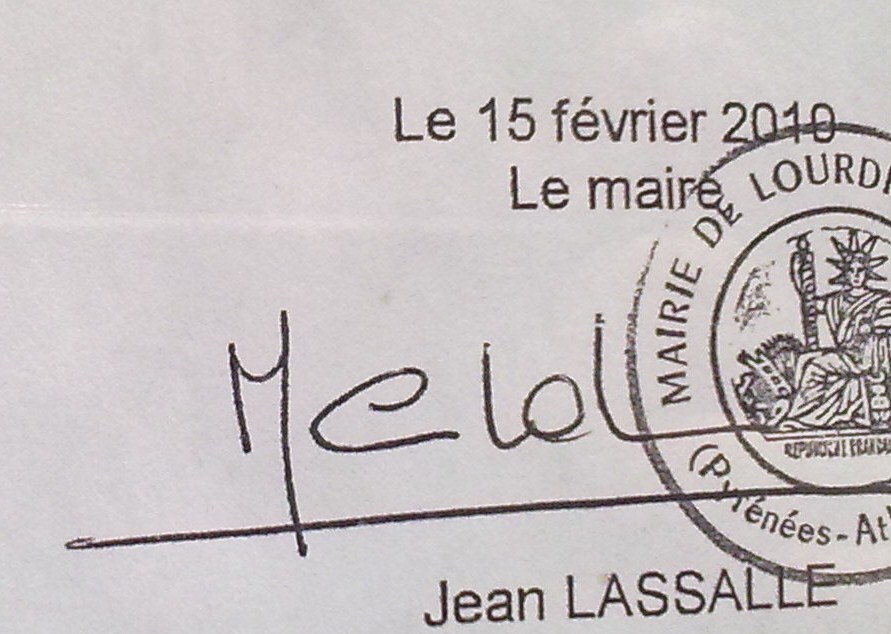
Signature of: jean lassalle